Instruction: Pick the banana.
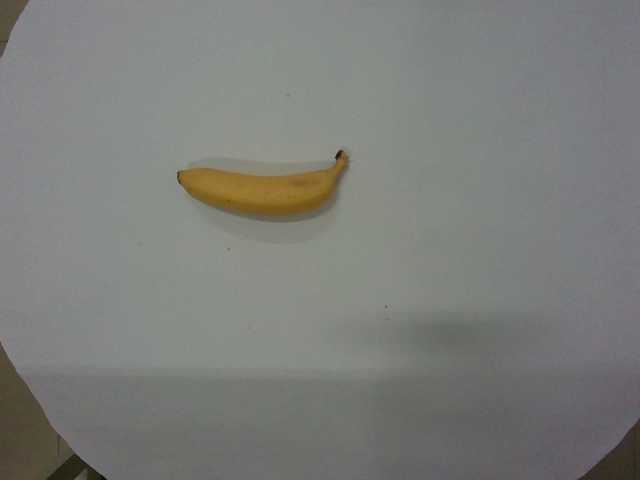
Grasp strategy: vertical